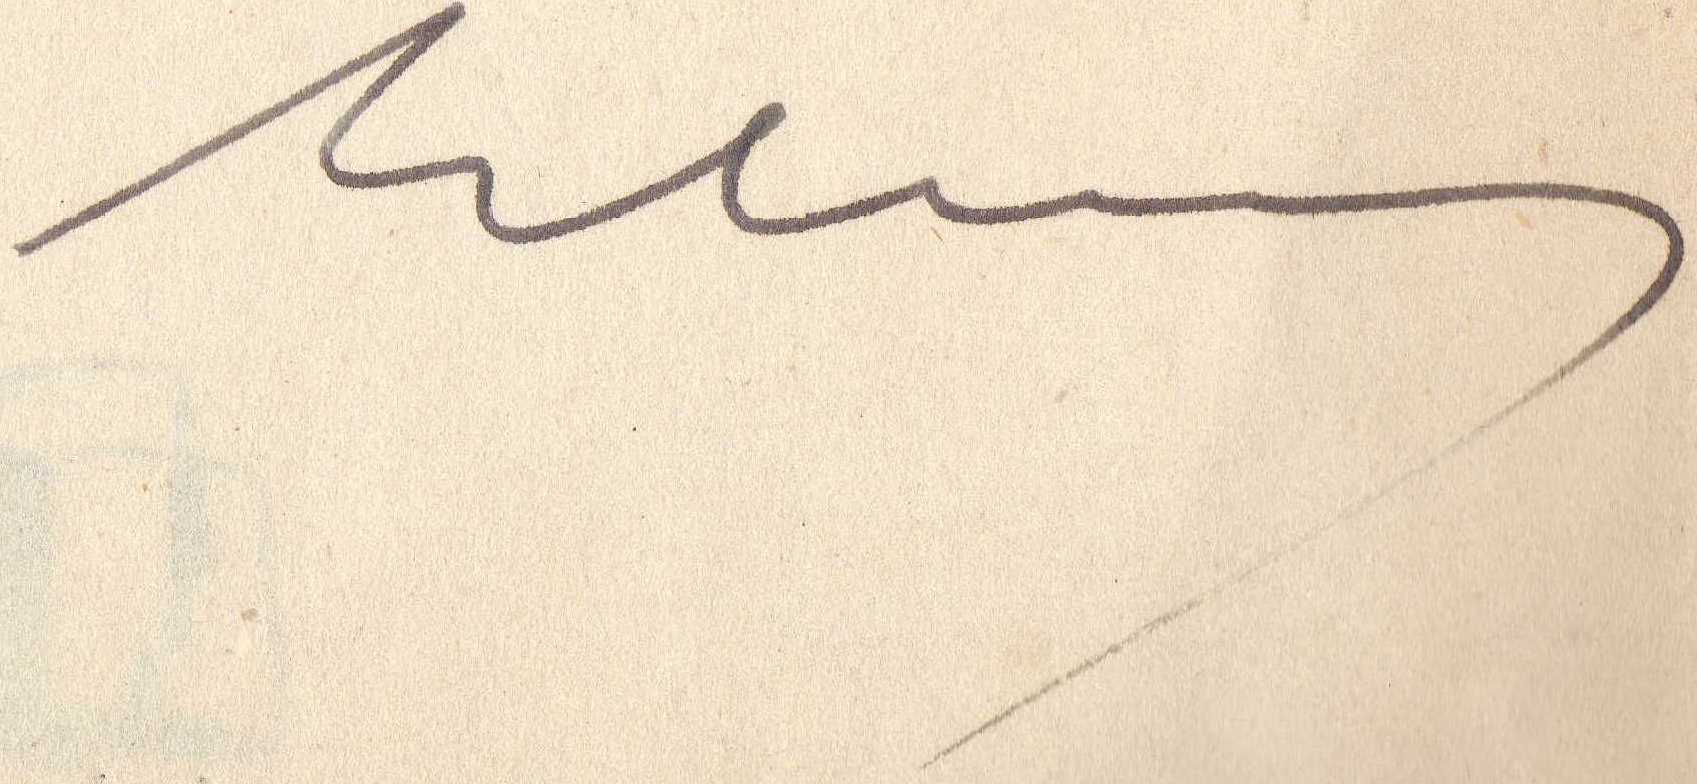
Signature of: enrique congrains